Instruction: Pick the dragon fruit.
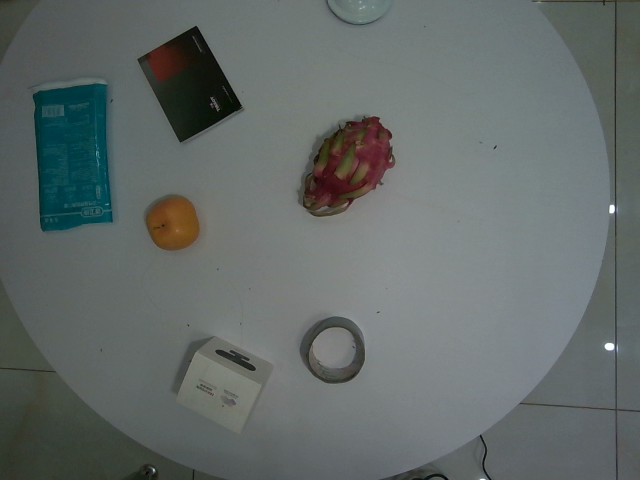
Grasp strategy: vertical